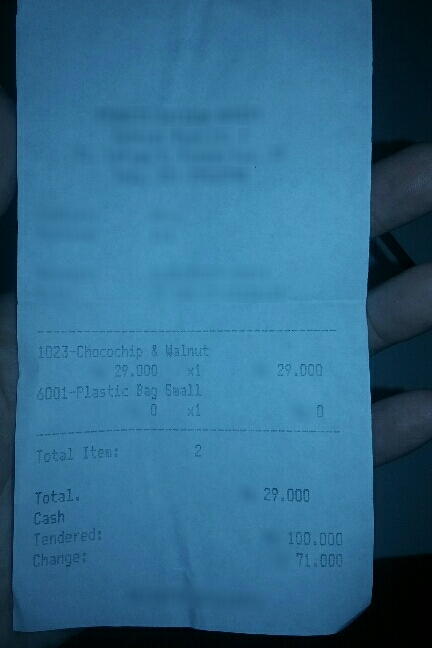
Number of items: 2
Total: 29.000
OCR text regions:
text: 1023-Chocochip
text: &
text: Walnut
text: 29.000
text: x1
text: 29.000
text: 6001-Plastic
text: Bag
text: Small
text: 0
text: x1
text: 0
text: Total.
text: 29.000
text: Cash
text: Tendered:
text: 100.000
text: Change:
text: 71.000
text: Total
text: Item:
text: 2